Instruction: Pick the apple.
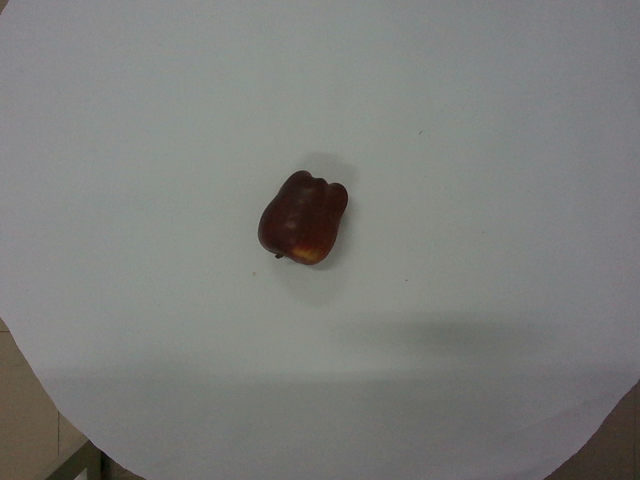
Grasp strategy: vertical